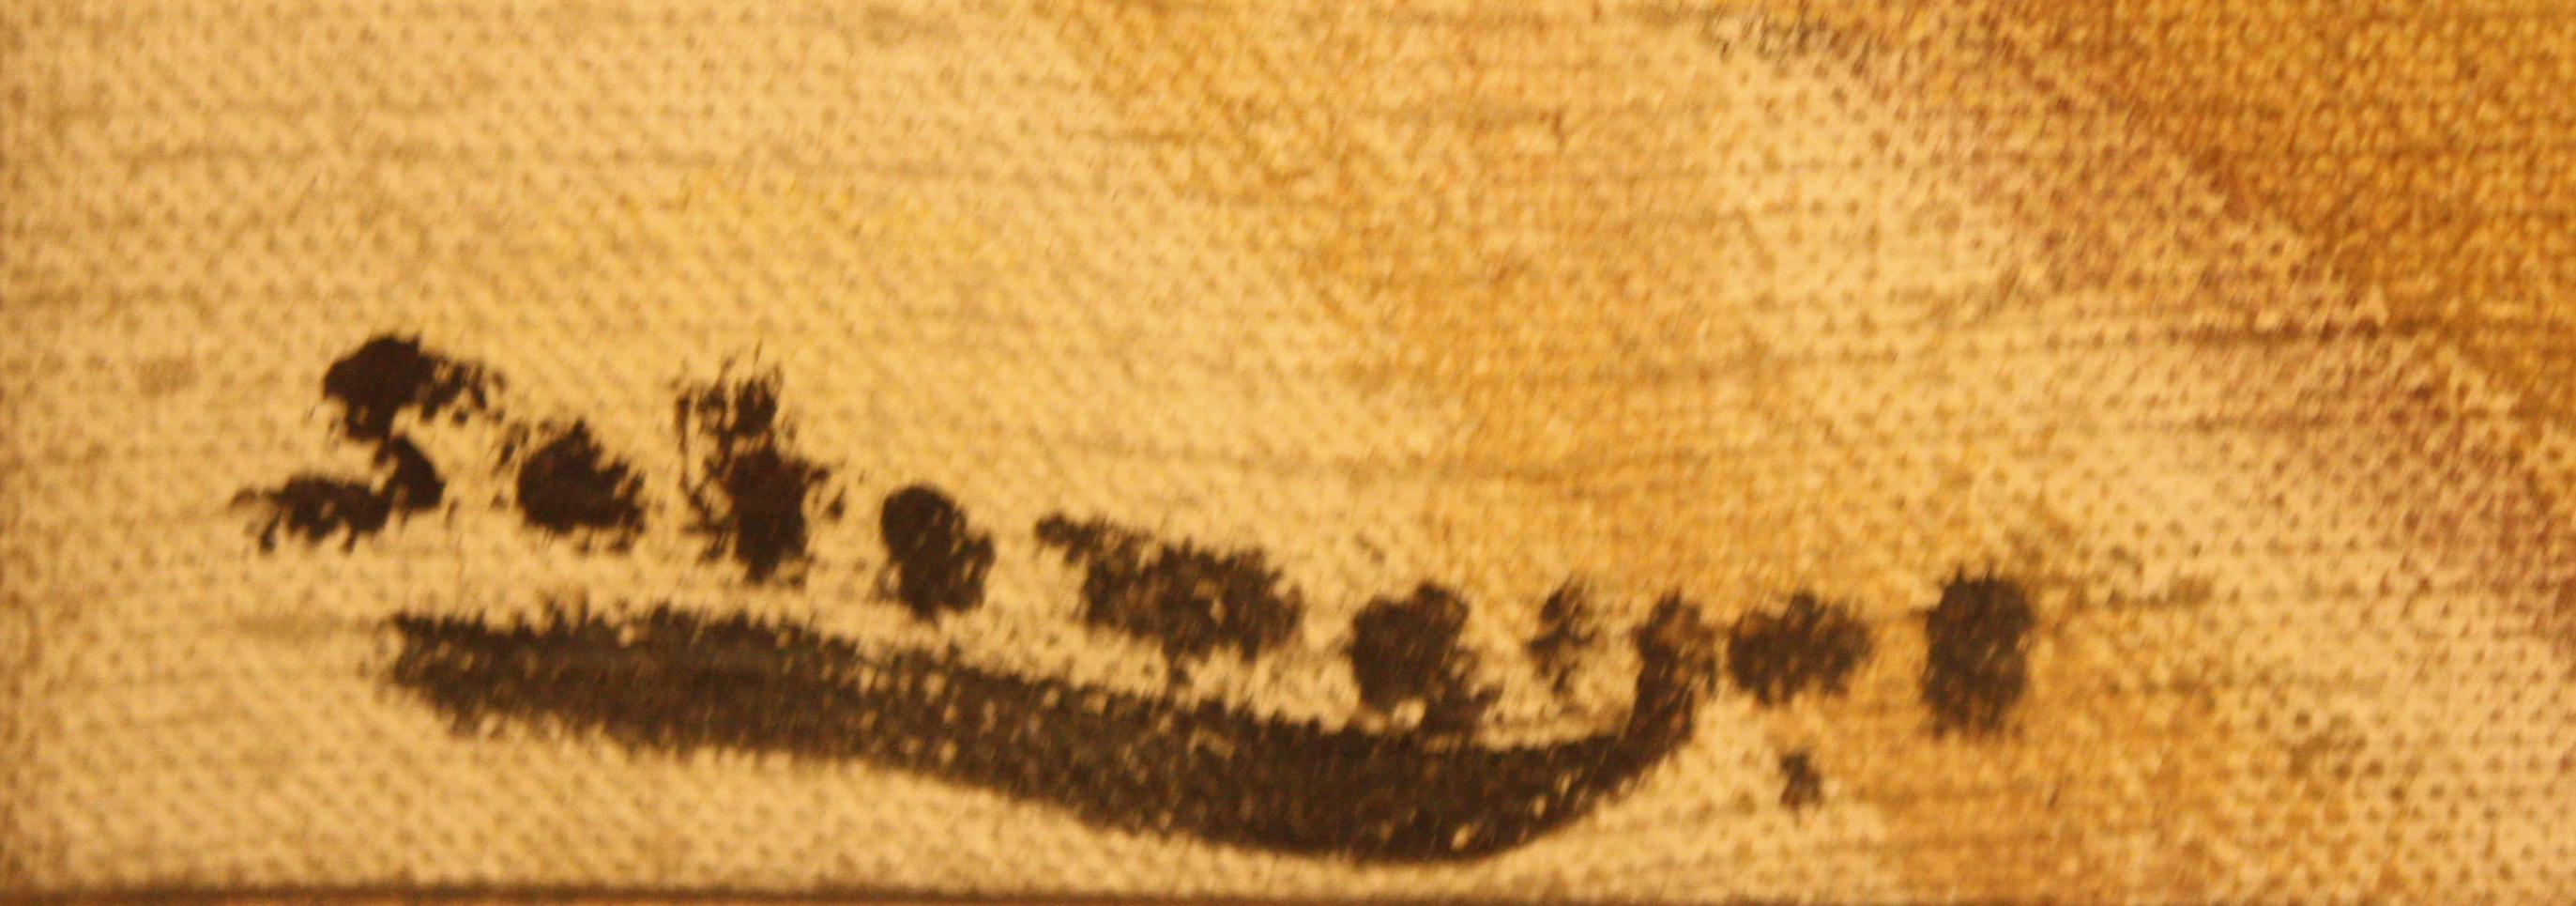
Signature of: fernando álvarez de sotomayor y zaragoza